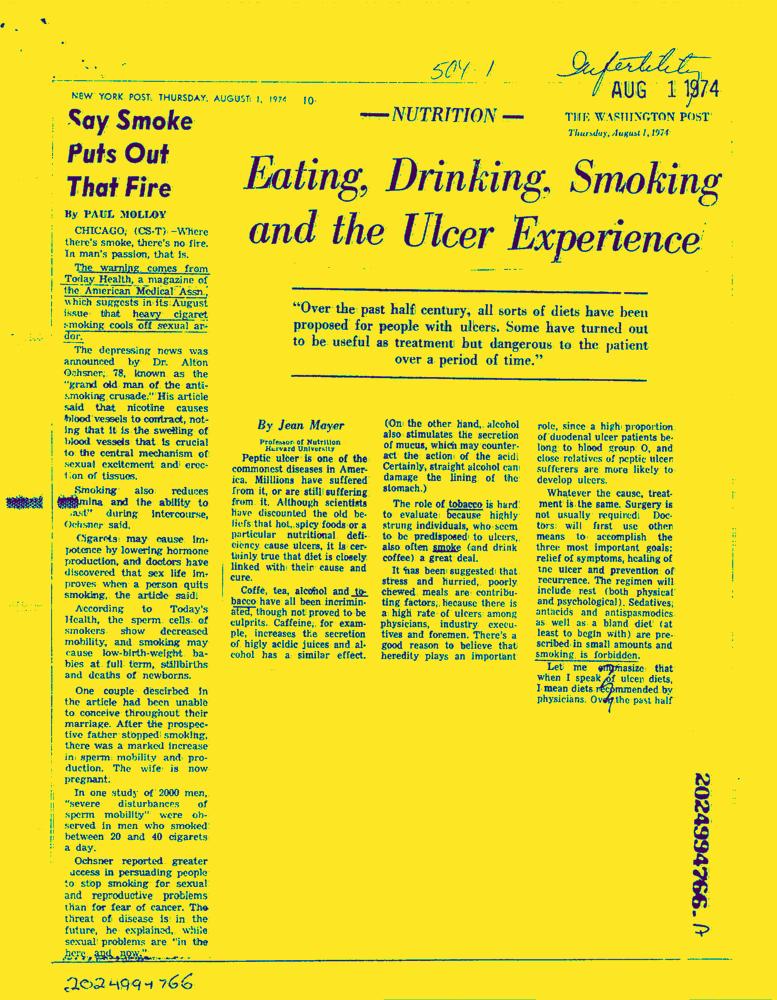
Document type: News-Article